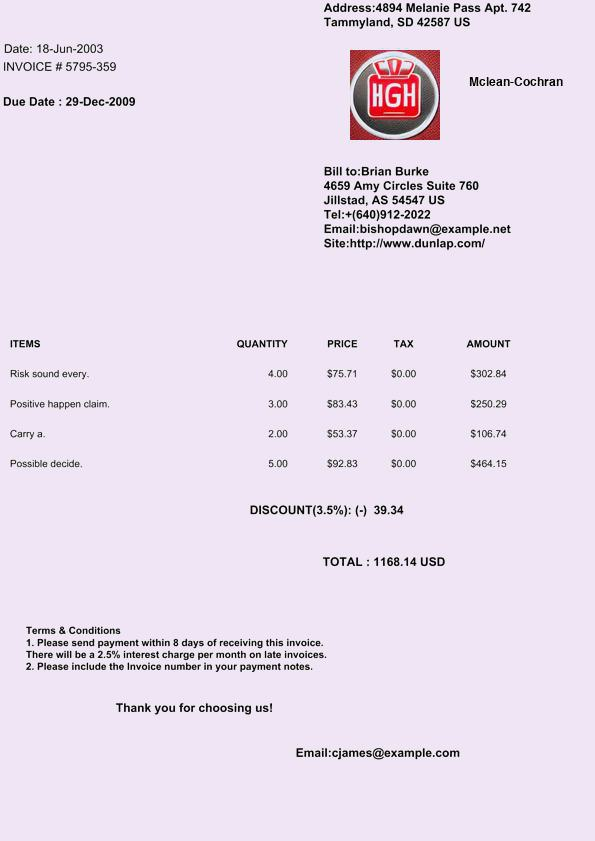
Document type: Invoice